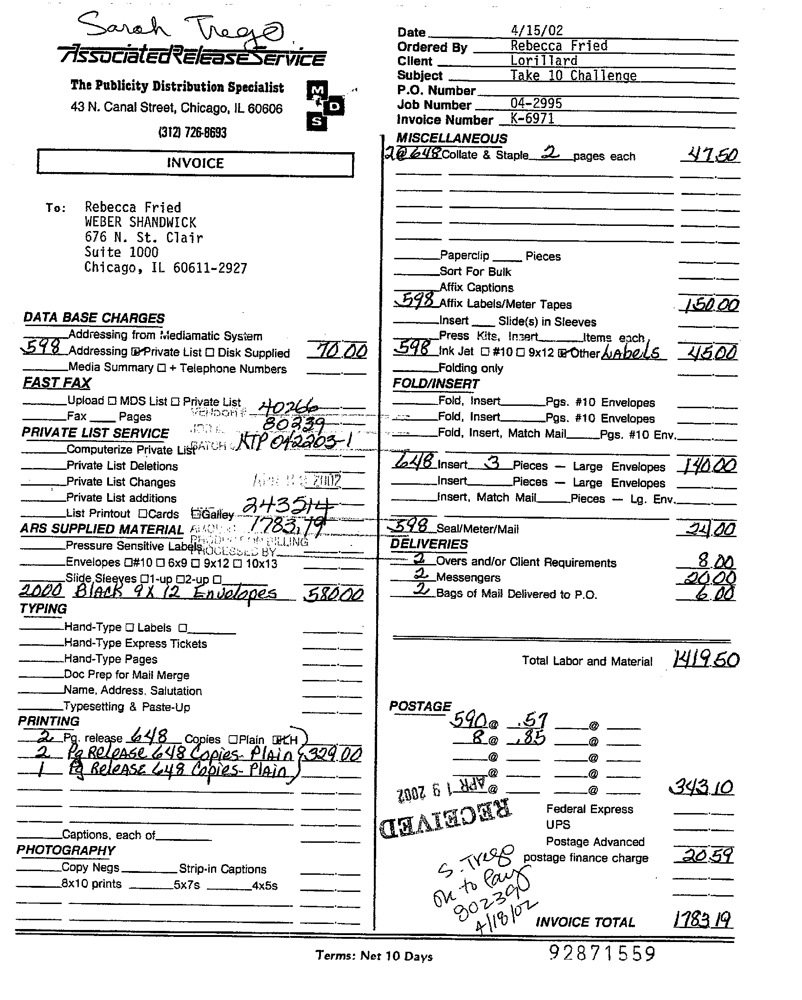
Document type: Invoice